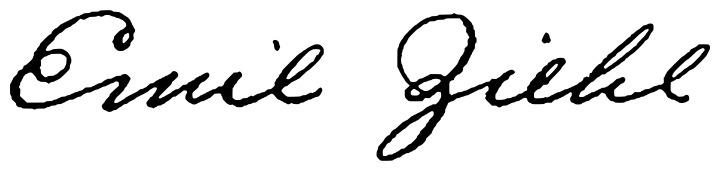
Signature of: emil ziehl